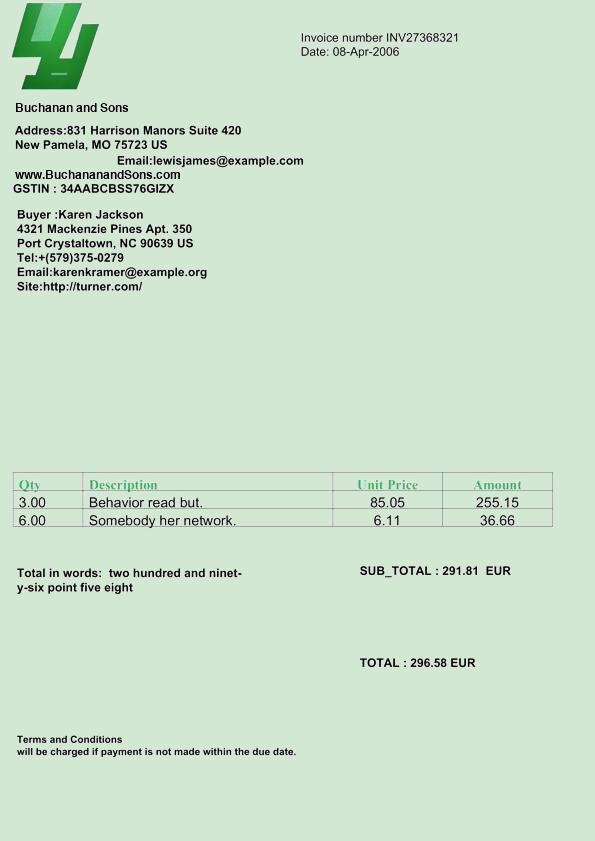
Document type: Invoice